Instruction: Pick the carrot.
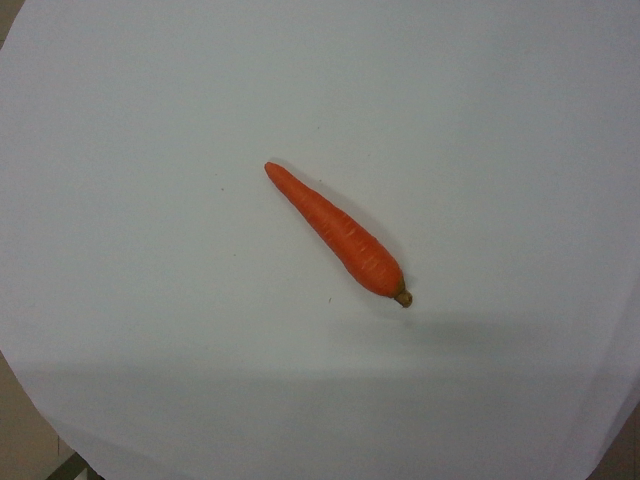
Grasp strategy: vertical